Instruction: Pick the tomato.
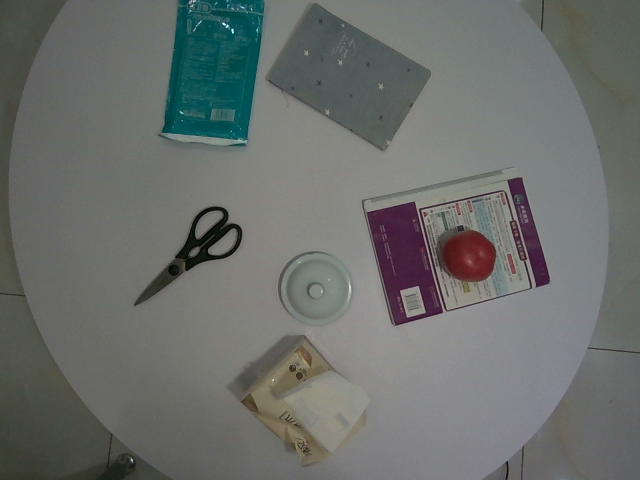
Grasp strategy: vertical